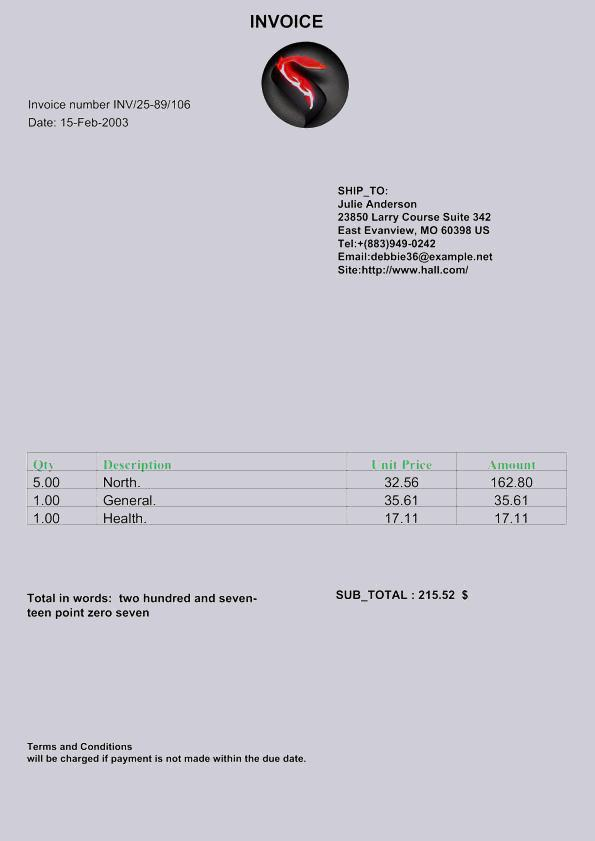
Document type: Invoice